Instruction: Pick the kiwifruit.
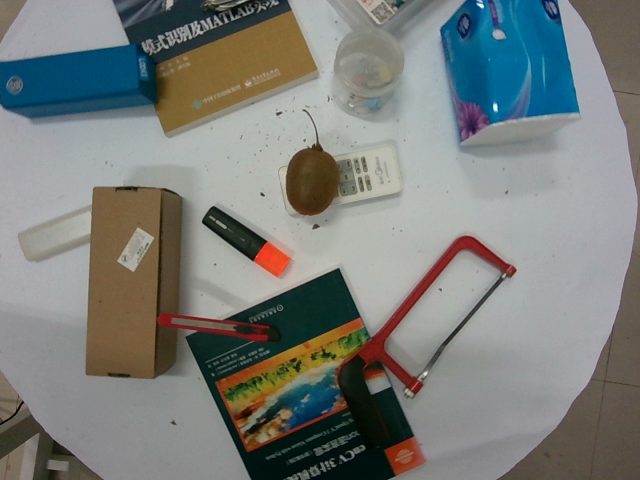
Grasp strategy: vertical